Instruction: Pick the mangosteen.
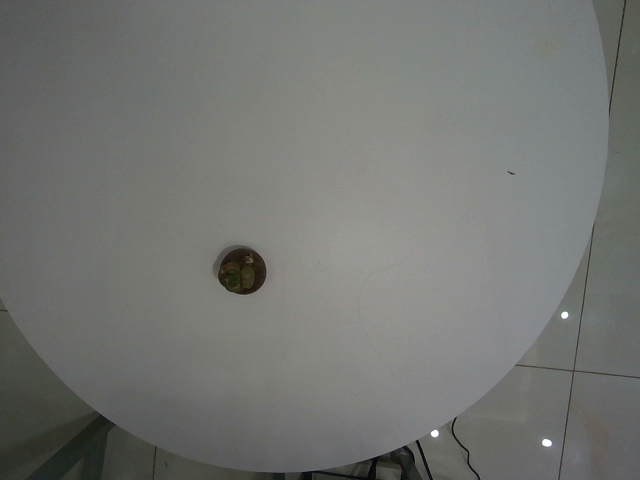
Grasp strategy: vertical